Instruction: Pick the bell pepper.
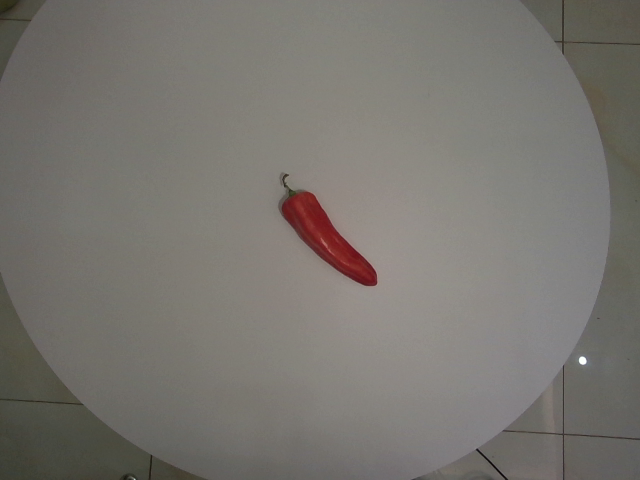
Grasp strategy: vertical